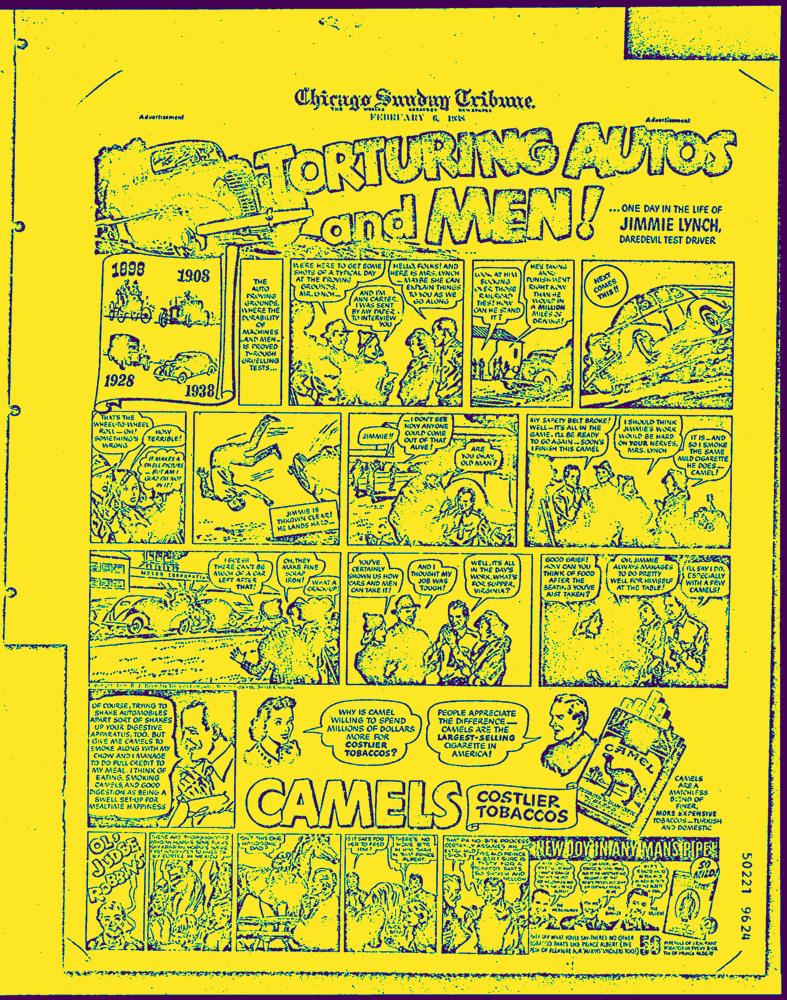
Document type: AD